Question: What do the imaging results show?
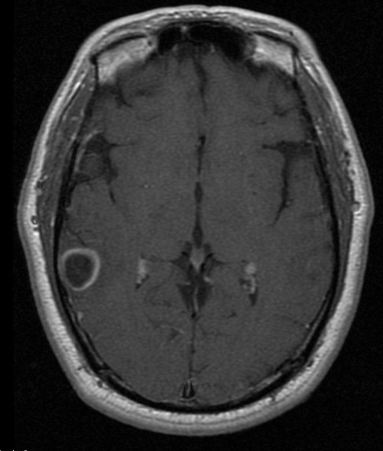
Answer: The imaging shows •  Solitary ring-enhancing lesion in the right temporal lobe.
•  Thin and smooth rim of enhancement
•  Small chunk of calcification in the lateral/peripheral rim Round, smooth ring-enhancing lesion with a thin rim..